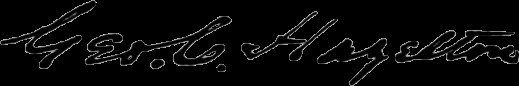
Signature of: george cochrane hazelton